Question: Explain the disease:
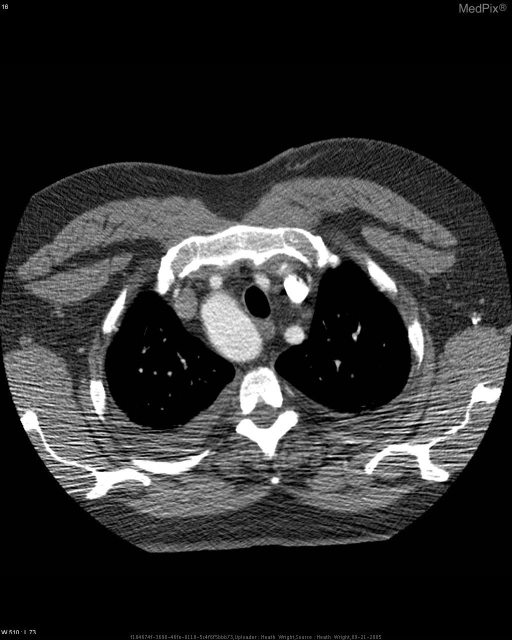
Answer: The disease is discussed as: This is the most common malformation of the aortic arch resulting in a complete vascular ring around the trachea and esophagus.The most common type of right aortic arch is right aortic arch with an aberrant left subclavian artery and it is 2-3 times more common than right arch with mirror image branching of the brachiocephalic vessels. Right arch and aberrant left subclavian artery has a 5-12% incidence of associated congenital heart disease while right arch with mirror branching of the brachiocephalic vessels has a 98% incidence of associated congenital heart disease.

Two types:
1.Origin of the left subclavian artery from a posterior aortic diverticulum from which a ductus arteriosus extends to the left pulmonary artery. The retroesophageal part of the ring is large and compression is produced by the diverticulum (Diverticulum of Kummerell).

2.Origin of the left subclavian artery from the descending aorta with a left ductus connecting the left subclavian artery to the left pulmonary artery. The retroesophageal part of the ring is small.

In both types of aberrant subclavian arteries, the vessel runs behind the esophagus.

Definitive diagnosis is now usually accomplished by CT or MRI. Both display the severity of airway narrowing and the retro-esophageal aberrant artery.Both demonstrate the large aortic diverticulum invariably at the site of airway compression with an aberrant left subclavian artery.